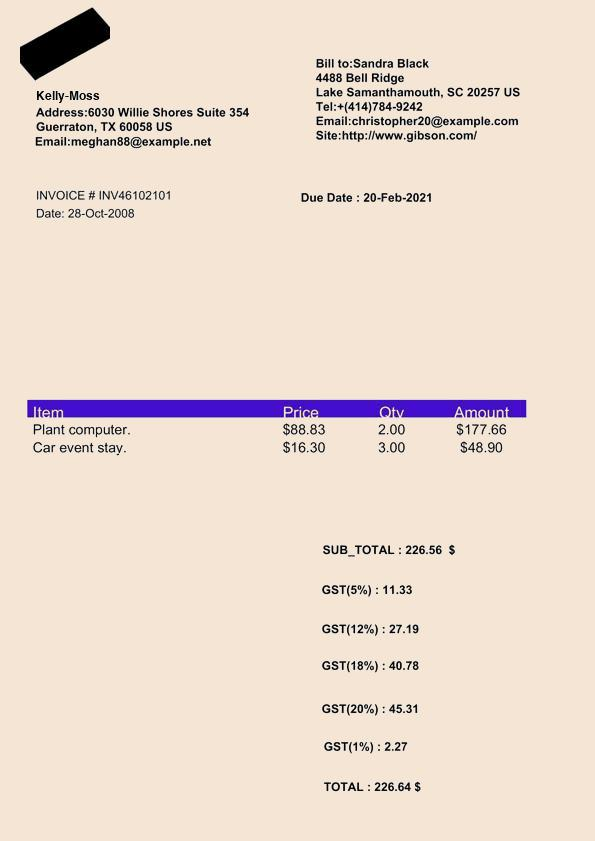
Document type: Invoice